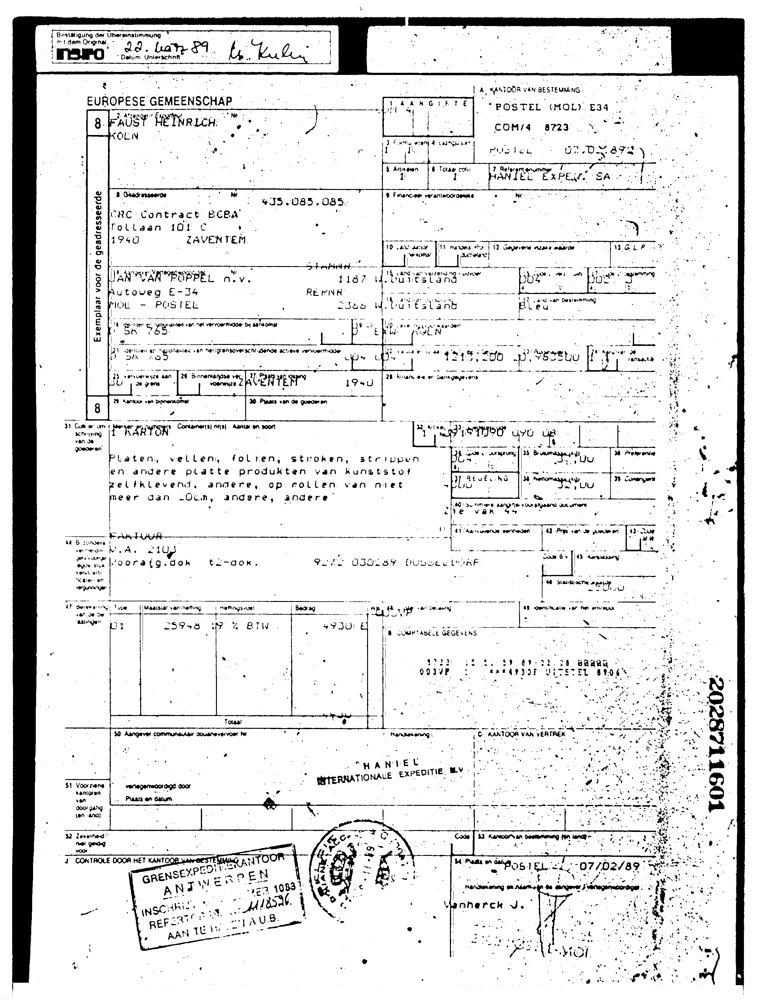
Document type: Invoice